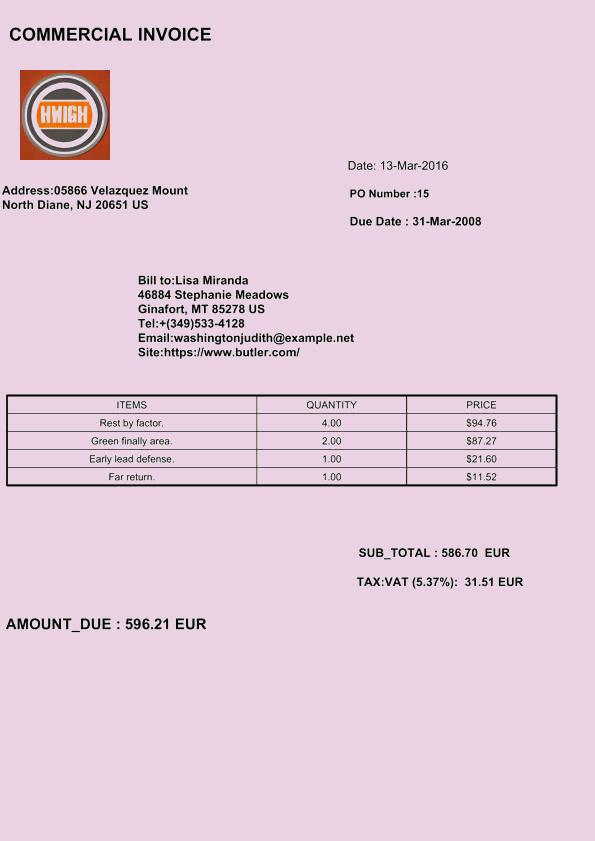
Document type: Invoice